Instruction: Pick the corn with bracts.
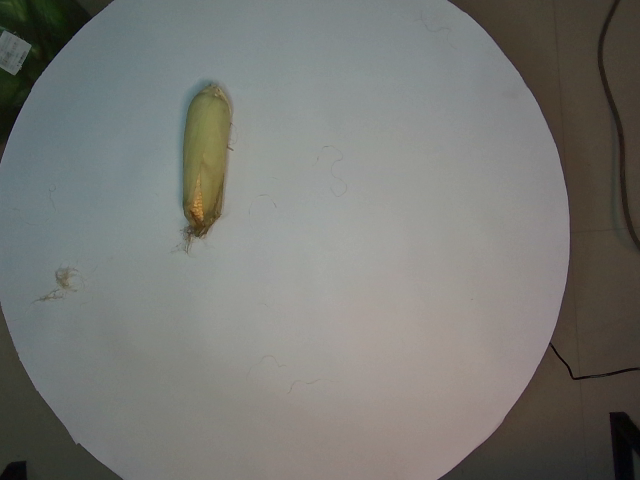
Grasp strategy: vertical